Patient: Male, age 64
A 64-year-old Japanese man presented to our hospital with a 2-week history of high fever and difficulty in micturination. Before the visit, the patient has been diagnosed with pharyngitis and had been administered antibiotics (Levofloxacin) at another clinic. At the first visit, urinary retention was revealed with lower abdominal pain. His past medical history included DM and a brain infarction. Laboratory data revealed a white blood cell count of 6400, a hemoglobin level of 12.0 g/dL, a hematocrit of 36.0%, a platelet count of 26.9x104, a serum glucose level of 525 mg/dL, a HbA1c level of 7.3%, and a C-reactive protein (CRP) concentration of 12.0 mg/dL. A urine culture yielded Escherichia coli (108 CFU/mL). An abdominal radiography showed an accumulation of gas in the urinary bladder wall and lumen (Figure 1A). An abdominal computed tomography (CT) demonstrated bilateral hydronephrosis, air-fluid levels in the urinary bladder, and gas accumulation in the urinary bladder wall (Figure 1B).
According to these radiographic examinations, this patient was diagnosed with EC, and antibiotics (Meropenem Hydrochloride; 1.0 g/day) were started. The glucose levels were regulated with insulin. Continuous urinary drainage with a urethral catheter improved the upper urinary tract obstruction. Furthermore, a characteristic accumulation of air in the urinary bladder wall obviously decreased. Although the fever went down within four days, it increased again with an exacerbation of respiratory symptoms, including cough, sputum, and difficulty in breathing. Although the white blood cell count did not increase, the CRP concentration increased (Figure 2). Antibiotics were administered for another week because aspiration pneumonia was suspected from the results of a chest CT scan (Figure 3A). However, the patient's condition did not improve. Finally the patient was diagnosed with a crisis of pulmonary TB after positive results of a TB polymerase chain reaction examination of the sputum were obtained and from the radiographic findings of the reexamined chest CT scan (Figure 3B). The patient received anti-TB therapy for two months, and he left the hospital in an improved condition.
Keywords: emphysematous cystitis, pulmonary tuberculosis
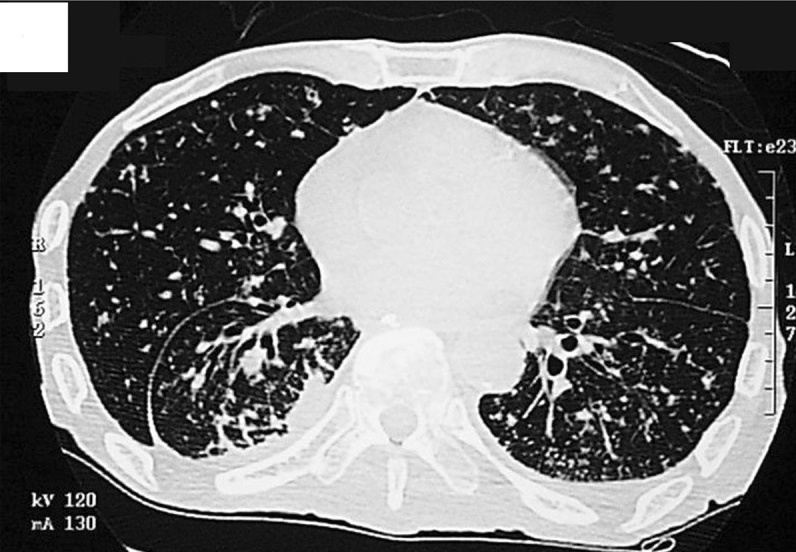
Image caption: CT scan of the chest; (A) At one week after the initiation of the treatment, a CT scan shows parenchymal consolidation in the posterior segment of right upper lobe, and pleural effusion.